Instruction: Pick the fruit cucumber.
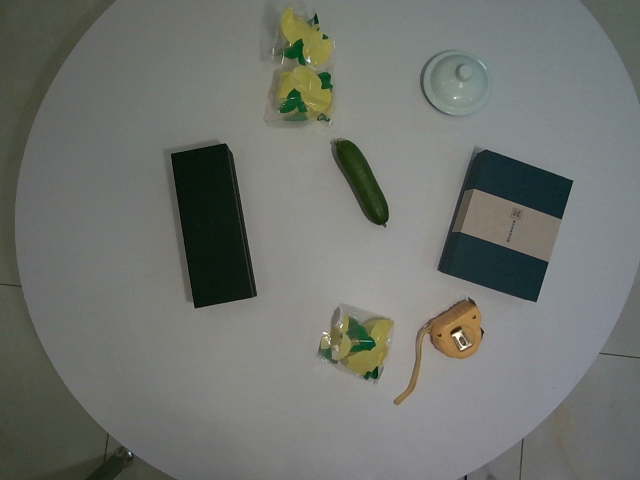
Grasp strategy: vertical